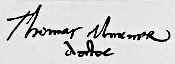
Signature of: thomas murner